Question: What is the main concern?
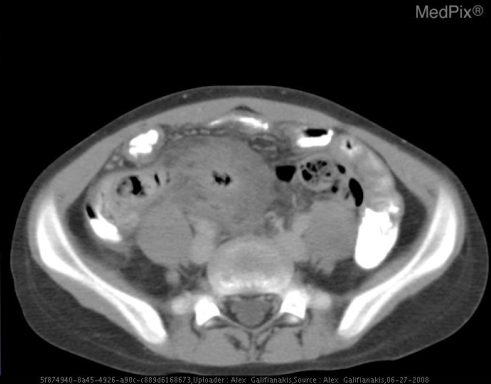
Answer: The findings suggest Ultrasound demonstrates a dilated, blind-ended tubular structure with surrounding fluid.
CT confirms a massively dilated appendix with surrounding inflammatory changes.. CT confirms dilated edematous appendix with surrounding inflammatory fat stranding consistent with appendicitis.. The patient might have a history of 10 y.o. girl with known cystic fibrosis presents with acute onset of right lower quadrant pain, fever, and leukocytosis..